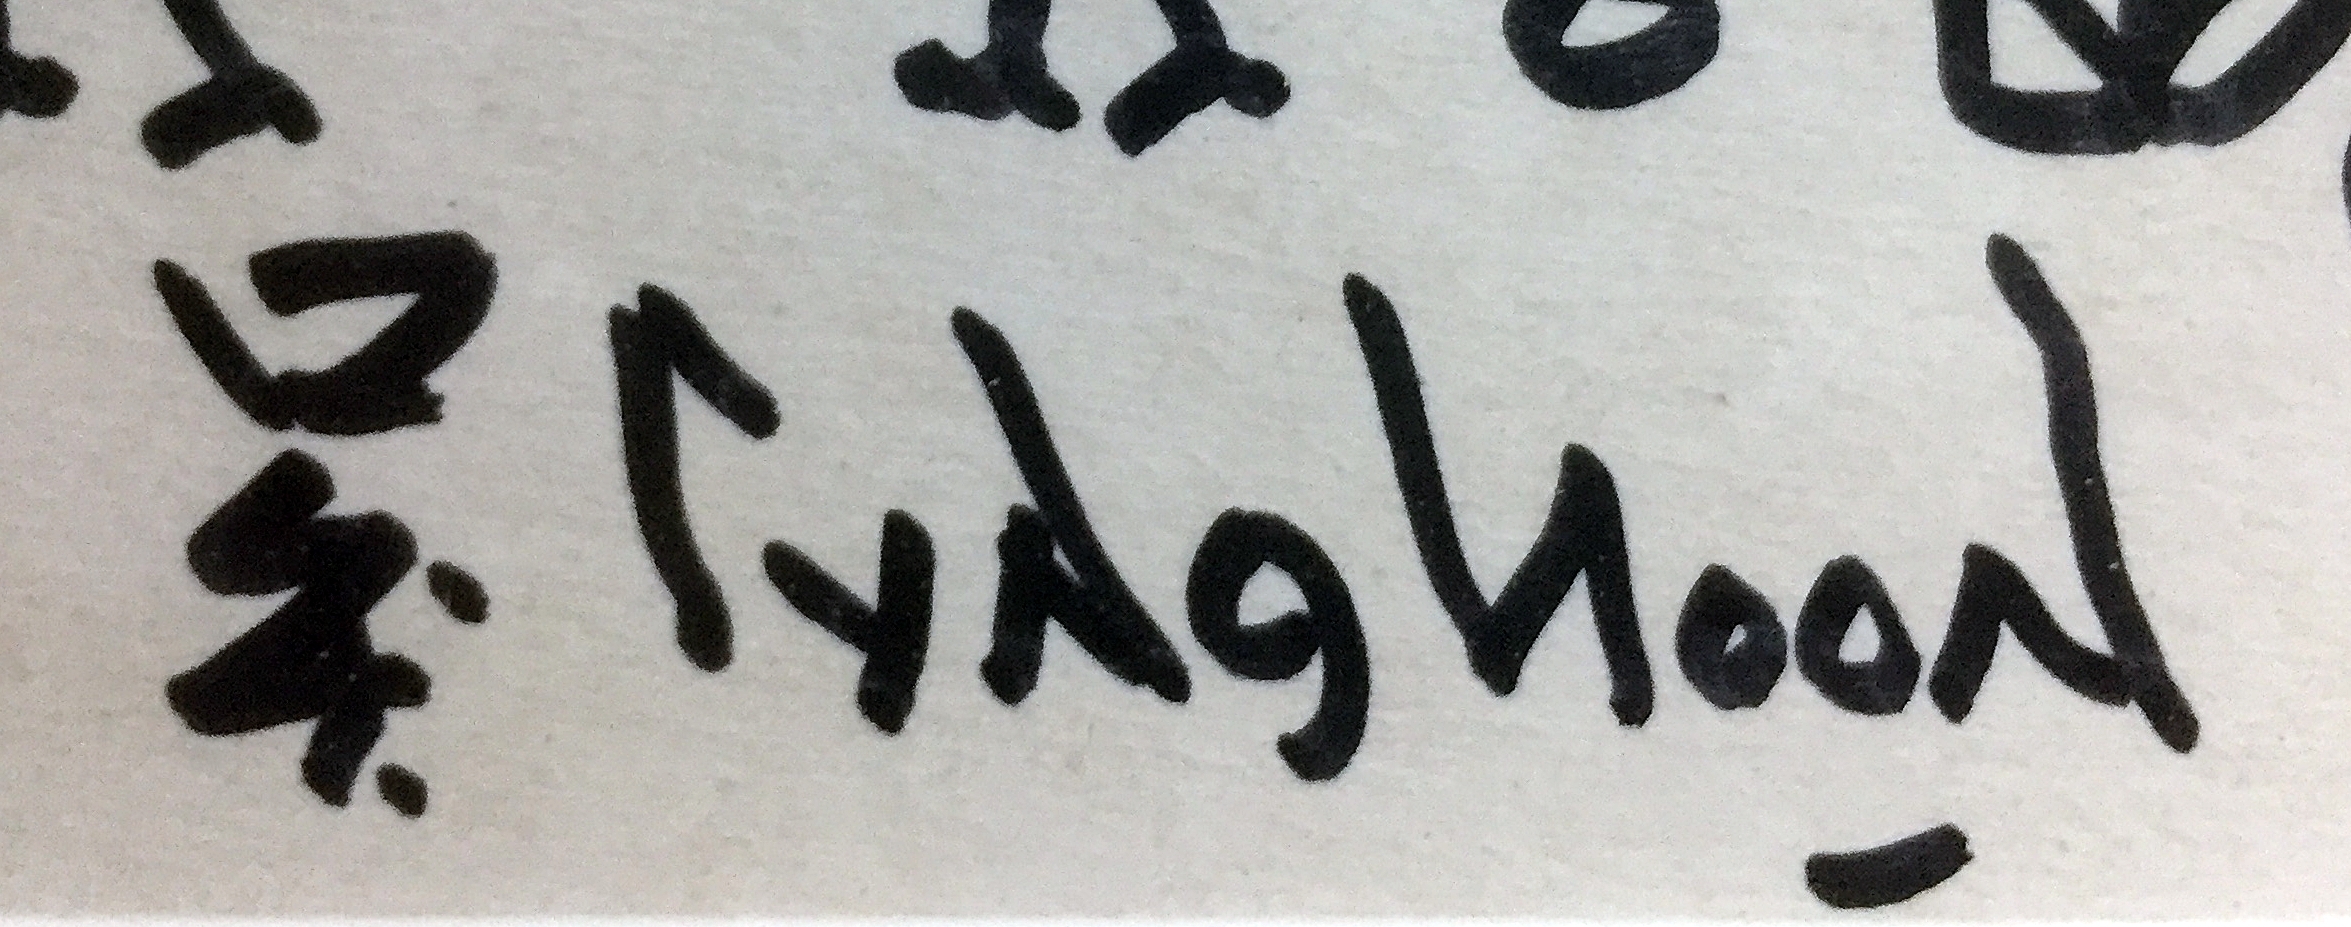
Signature of: oh seung yoon